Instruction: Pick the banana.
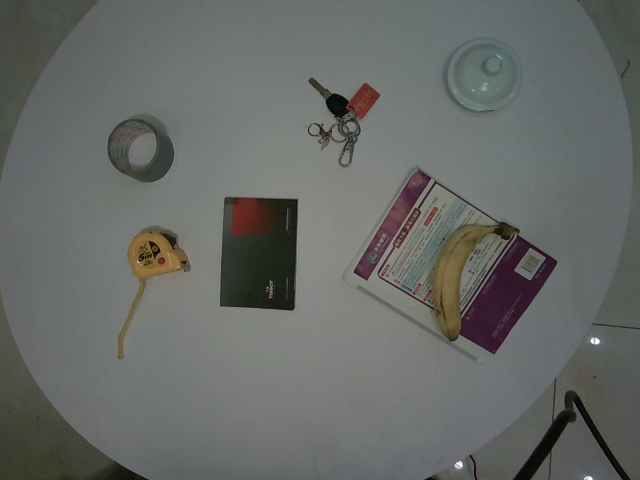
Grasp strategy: vertical